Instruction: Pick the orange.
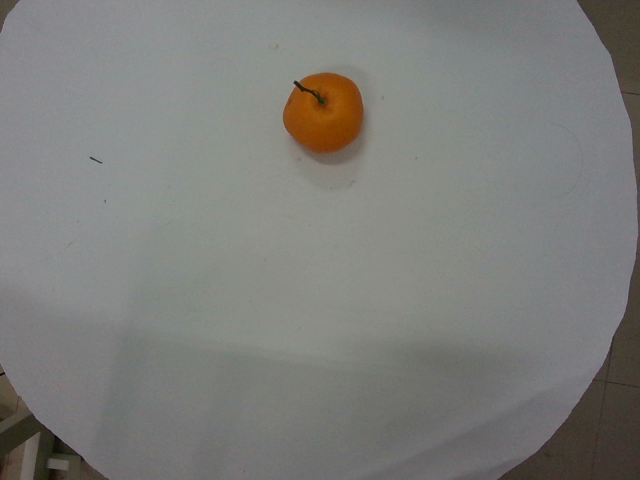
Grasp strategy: vertical